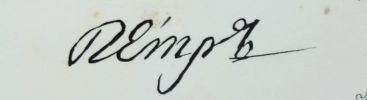
Signature of: peter ii of russia